Question: Describe the condition in detail:
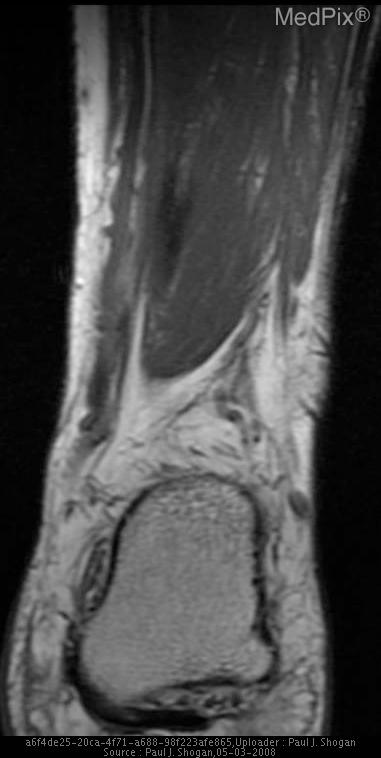
Answer: The disease is discussed as: Achilles’-Tendon Xanthoma in Familial Hypercholesterolemia

Discussion:

Achilles tendon xanthomas are painless nodular masses, occurring most frequently in the distal third of the tendon in a bilateral symmetric distribution, and are strongly associated with heterozygous familial hypercholesterolemia.  Interestingly, Achilles tendon xanthomas occur in less than 50% of patients with familial hypercholesterolemia, and may be imaged using US or MRI.  Other common locations of tendon xanthomas involve the finger extensors on the dorsal aspect of the hands, as well as the plantar fascia, and less commonly the extensor tendons of the toes.

On radiographs, xanthomas appear as soft-tissue masses without calcification.  Typical sonographic findings include an AP thickness greater than 7 mm in men, and 6 mm in women, as well as the presence of single or multiple hypoechoic foci, which alter the normal appearance of the tendon.

MRI also demonstrates thickening of the AP diameter, and a speckled appearance to the tendon on both the axial and sagittal views may be noted, but this is not always visualized.  The infiltration of tendon by histiocytes, is responsible for this pattern.  Additionally, the normal concave or flat anterior surface of the Achilles tendon becomes convex in appearance.  MRI is useful in excluding other causes of focal masses in the Achilles tendon such as tendinopathy, tear, infection, gout, or neoplasm.

Tendon xanthomas can decrease in size with appropriate treatment of the serum cholesterol levels.